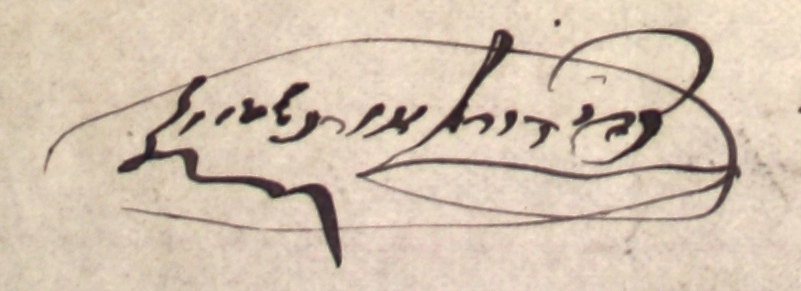
Signature of: zvi hirsh orenstein